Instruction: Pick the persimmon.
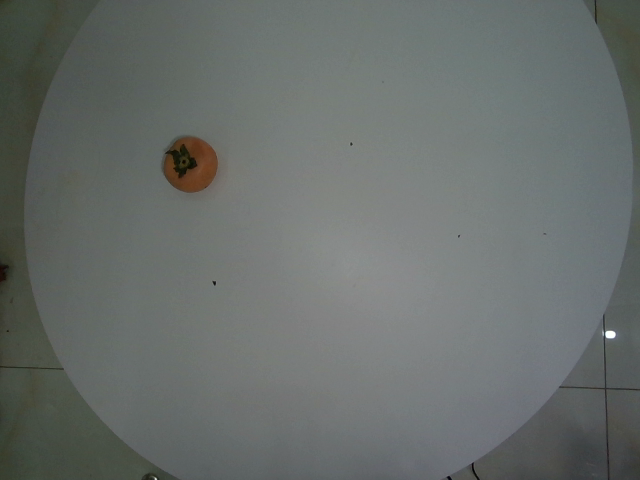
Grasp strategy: vertical